Question: What is the potential diagnosis?
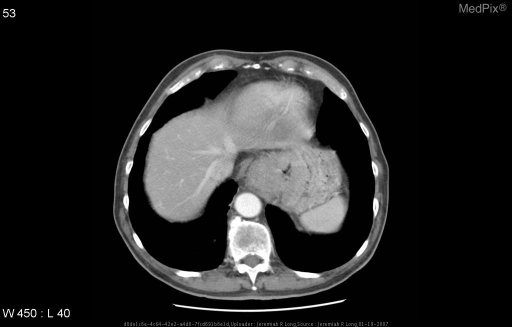
Answer: The possible diagnosis includes Adenocarcinoma in a Barrett esophagus
Gastric Adenocarcinoma with extension into the distal esophagus
Metastatic disease.